Question: What are the imaging findings?
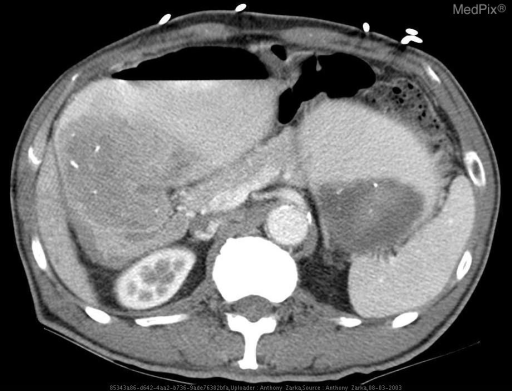
Answer: The imaging shows Upper GI study reveals markedly distended stomach with poorly opening pyloris and delayed passage of contrast through the pyloric channel into duodenum.

CT images reveal markedly distended, debri filled stomach with focal narrowing of pyloris and decompressed duodenum. Markedly distended stomach filled with debri and contrast with focal narrowing of pylorus and decompressed duodenum..